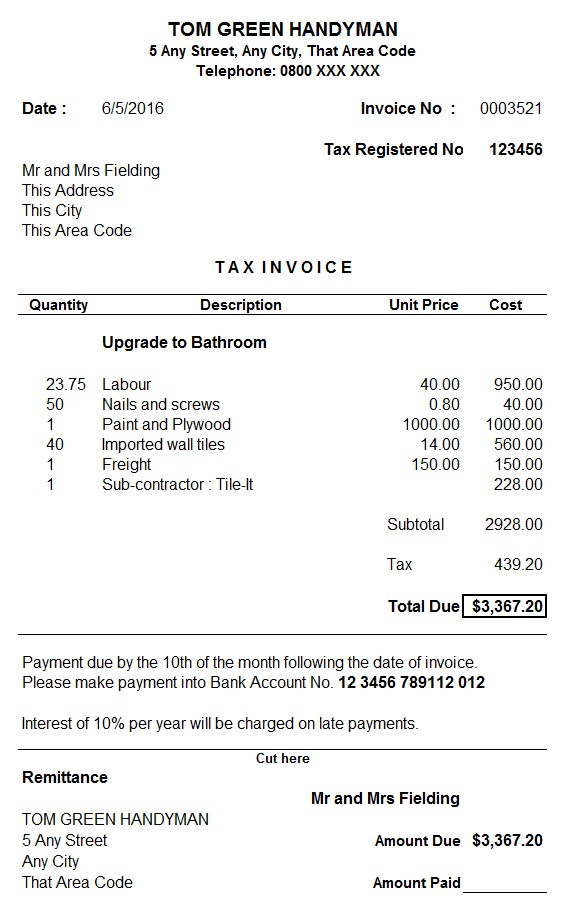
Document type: Invoice